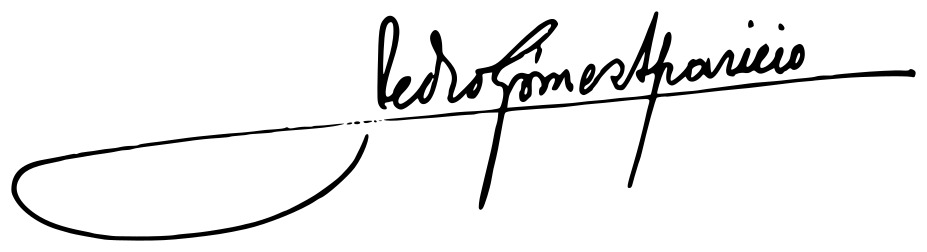
Signature of: pedro gómez aparicio